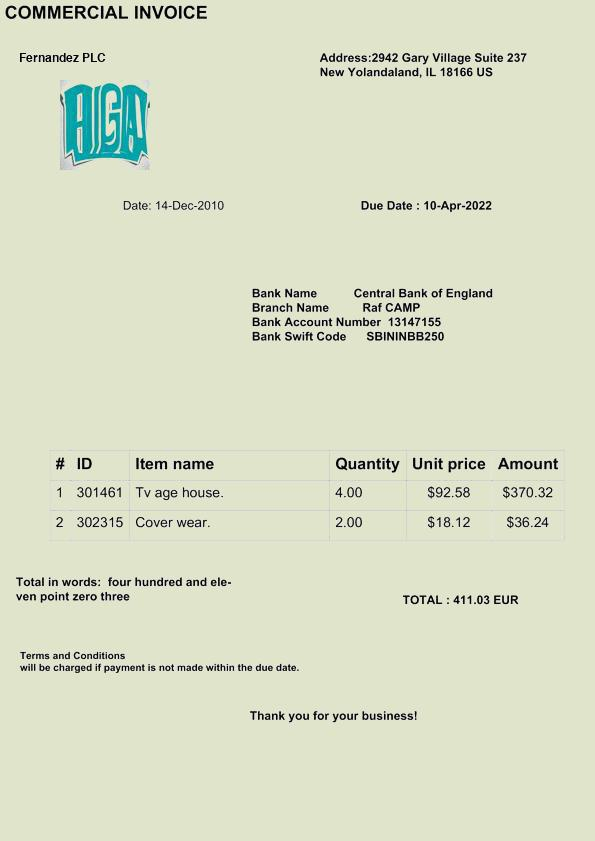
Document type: Invoice